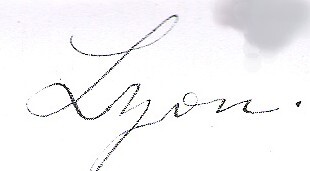
Signature of: john lyon